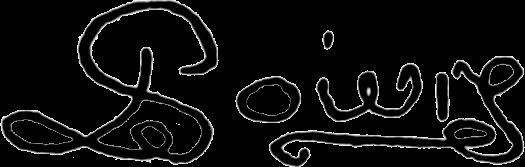
Signature of: pierre poivre